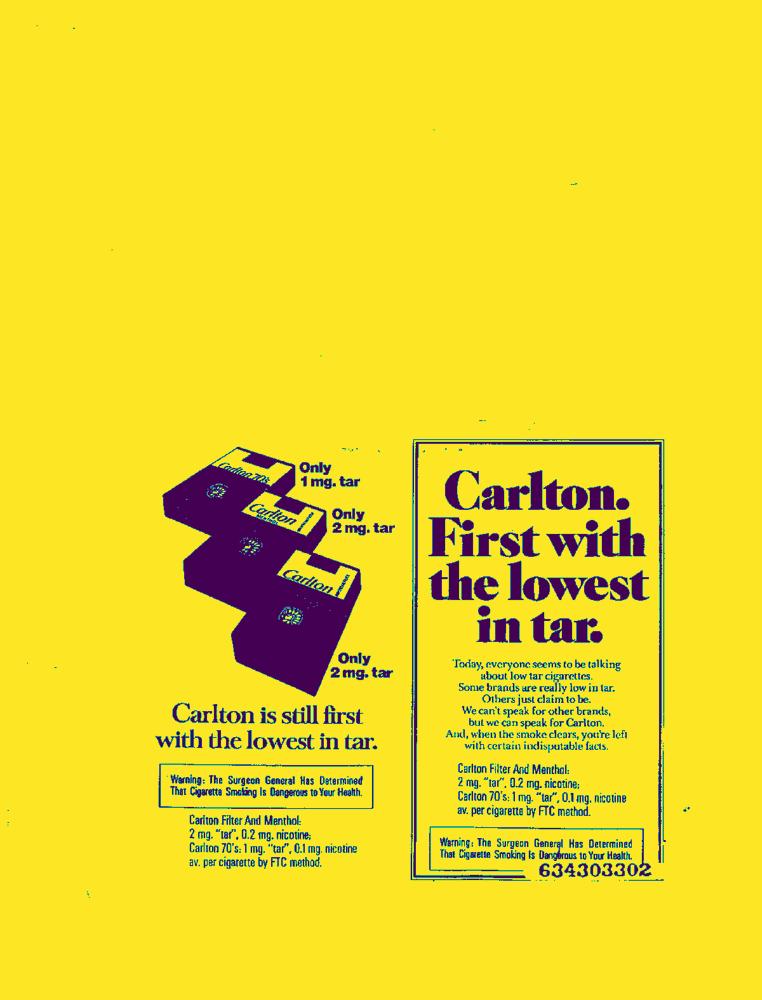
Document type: AD